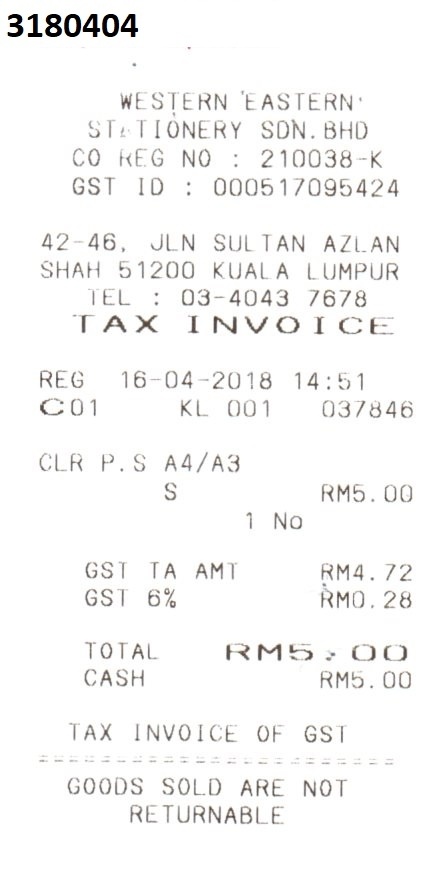
3180404
WESTERN EASTERN
ST TIONERY SDN. BHD
CO REG NO : 210038-K
GST ID : 000517095424
42-46, JLN SULTAN AZLAN
SHAH 51200 KUALA LUMPUR
TEL : 03-4043 7678
TAX INVOICE
REG
16-04-2018
14:51
C01
KL 001
037846
CLR P.S A4/A3
S
RM5.00
1 NO
GST TA AMT
RM4.72
GST 6%
RM0.28
TOTAL
RM5.00
CASH
RM5.00
TAX INVOICE OF GST
GOODS SOLD ARE NOT
RETURNABLE